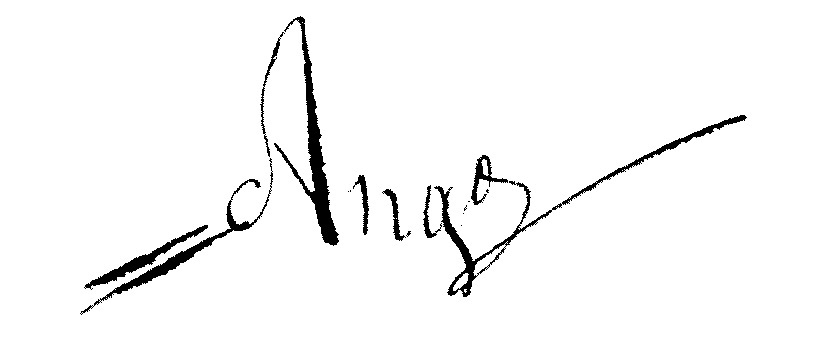
Signature of: louis hector amédée angot